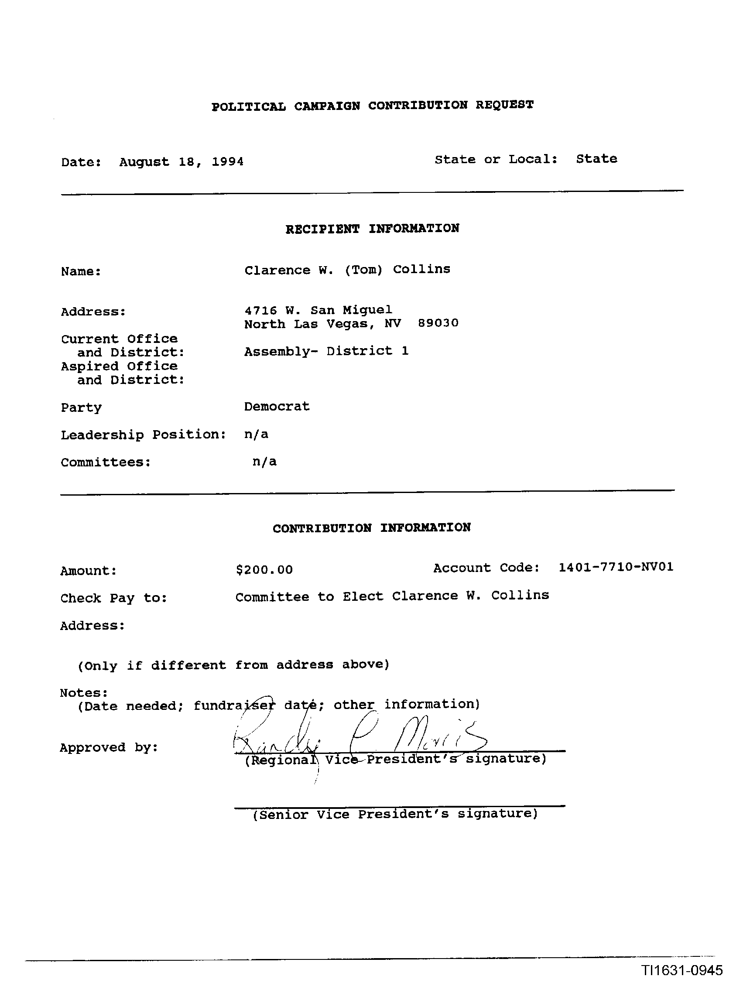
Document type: Invoice